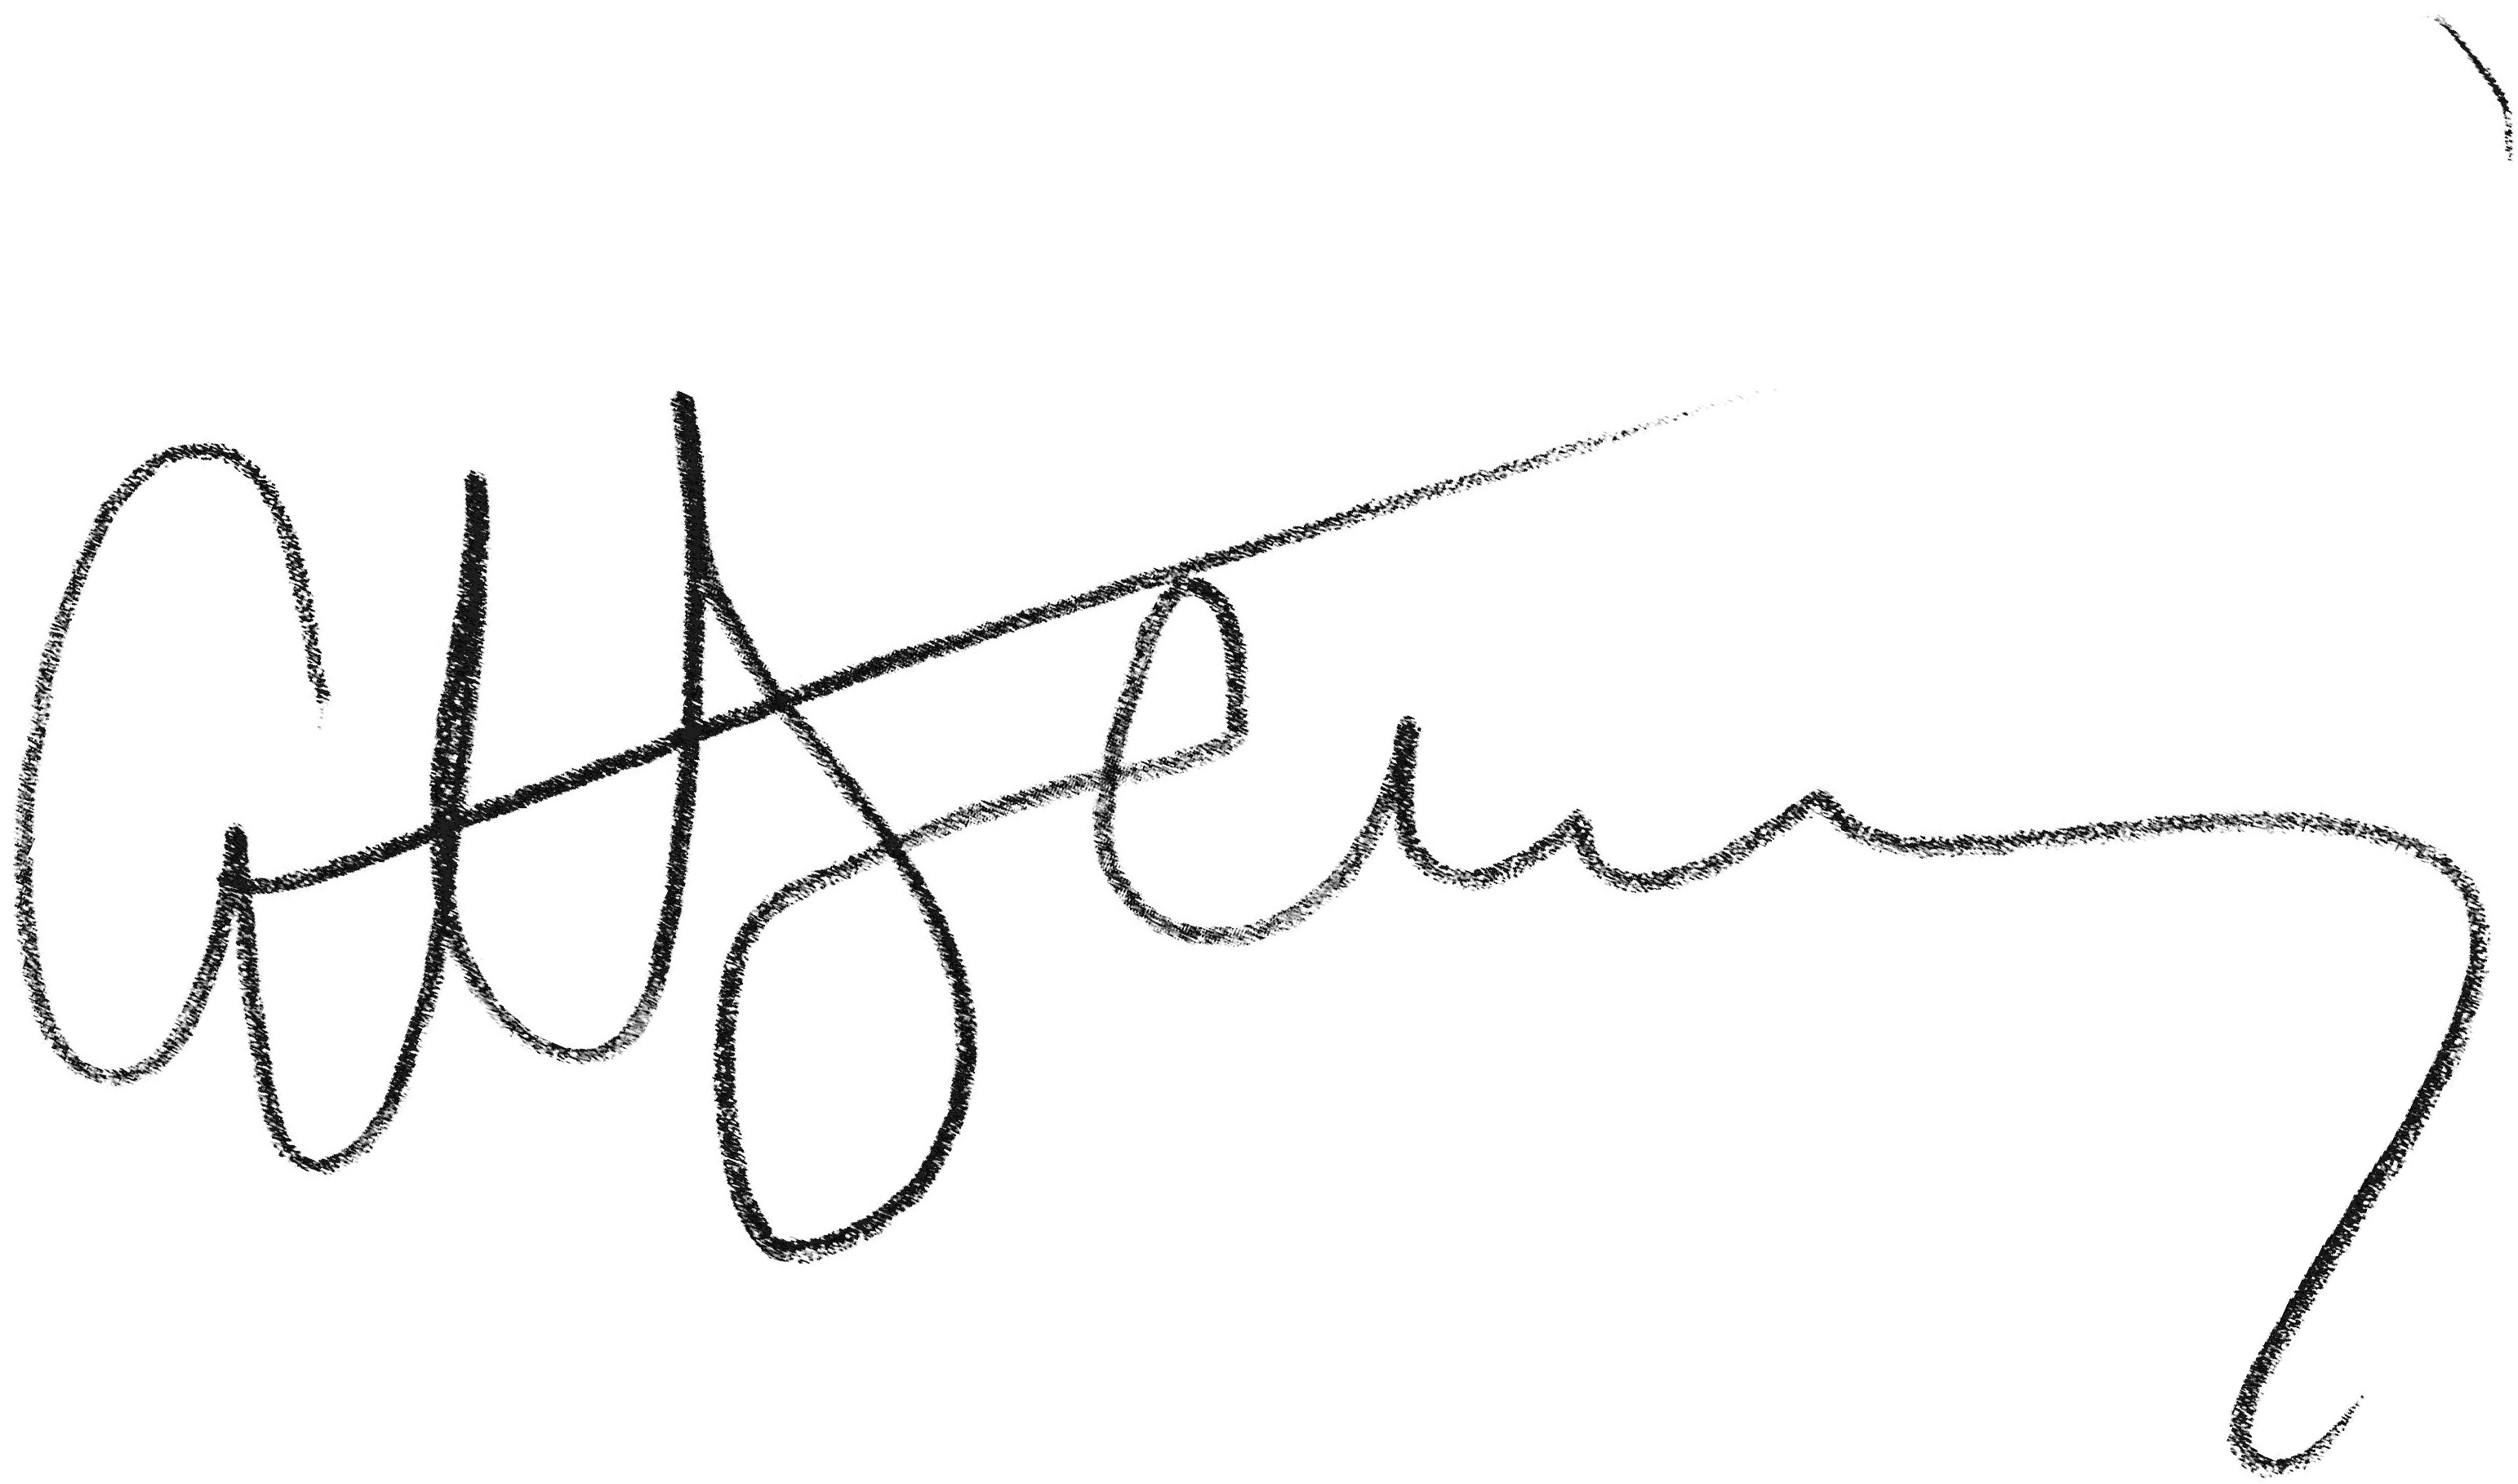
Signature of: gareth dennis